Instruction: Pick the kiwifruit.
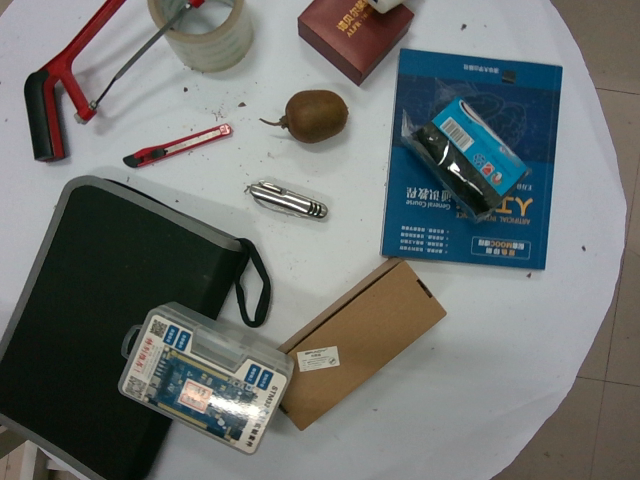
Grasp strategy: vertical